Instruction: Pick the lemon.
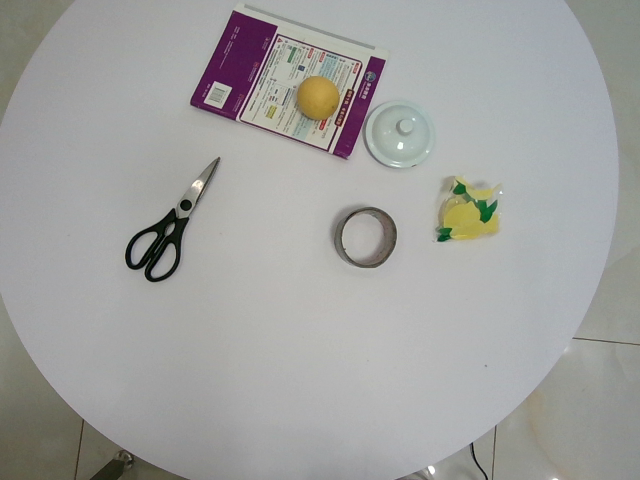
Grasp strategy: vertical